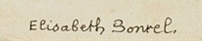
Signature of: élisabeth sonrel